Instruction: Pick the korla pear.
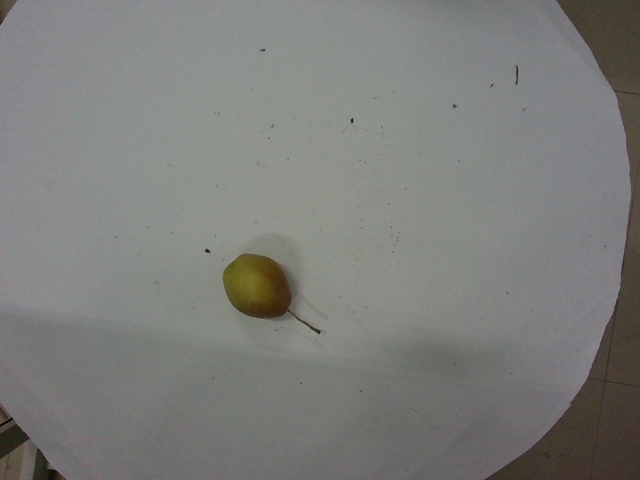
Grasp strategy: vertical